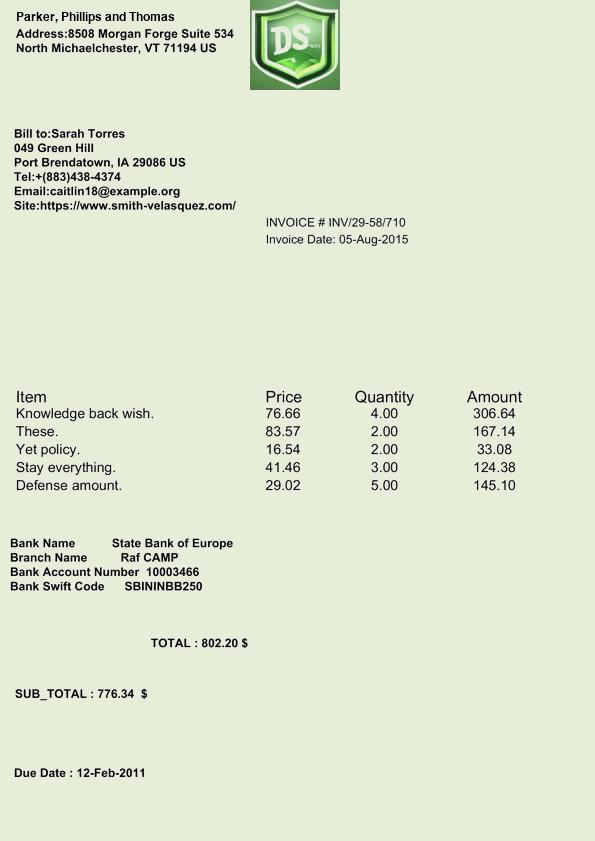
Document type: Invoice